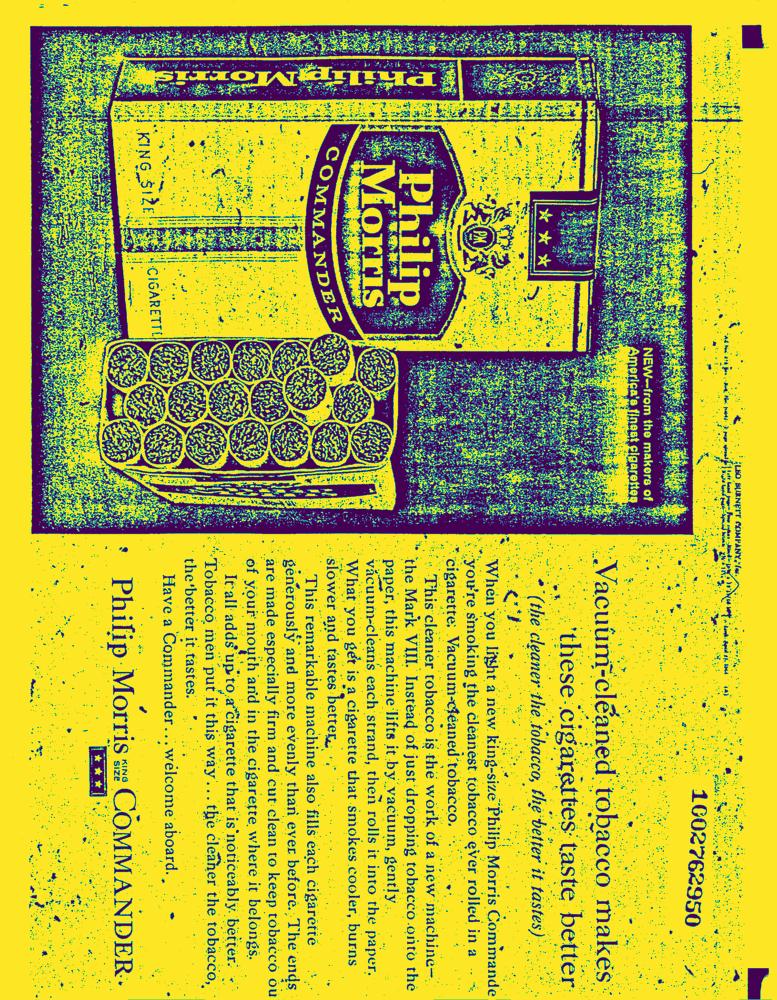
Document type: AD